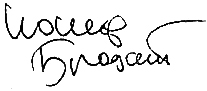
Signature of: joseph brodsky